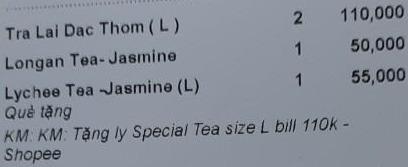
<table>
<tr>
<td>Tra Lai Dac Thom ( L )</td>
<td>2</td>
<td>110,000</td>
</tr>
<tr>
<td>Longan Tea- Jasmine</td>
<td>1</td>
<td>50,000</td>
</tr>
<tr>
<td>Lychee Tea -Jasmine (L)</td>
<td>1</td>
<td>55,000</td>
</tr>
</table>
Quà tặng
KM: KM: Tặng ly Special Tea size L bill 110k - Shopee